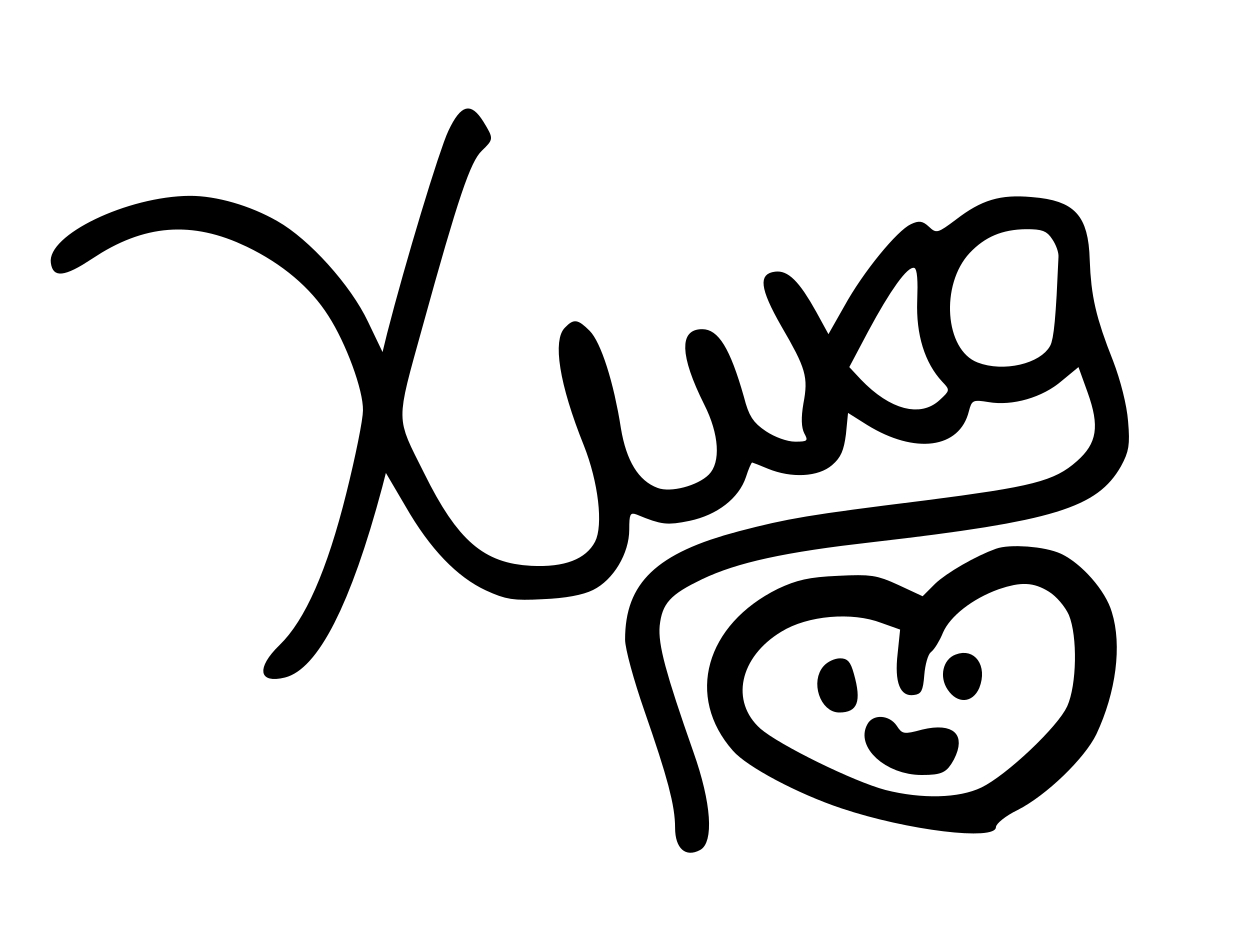
Signature of: xuxa